Question: What is the potential diagnosis?
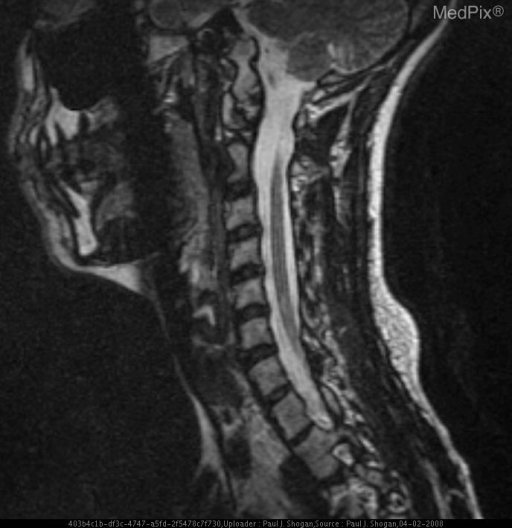
Answer: The possible diagnosis includes Dissection
Racemose Capillary Telangiectasia.